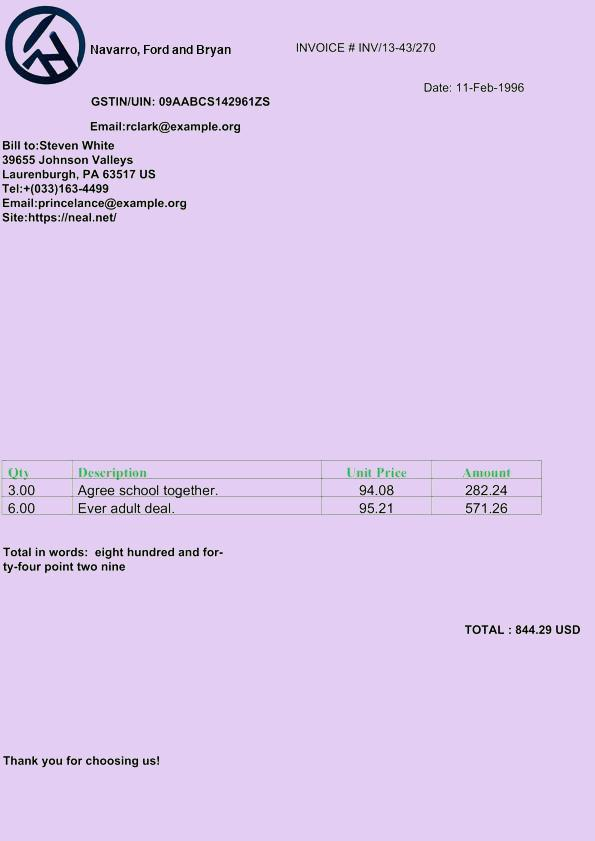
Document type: Invoice